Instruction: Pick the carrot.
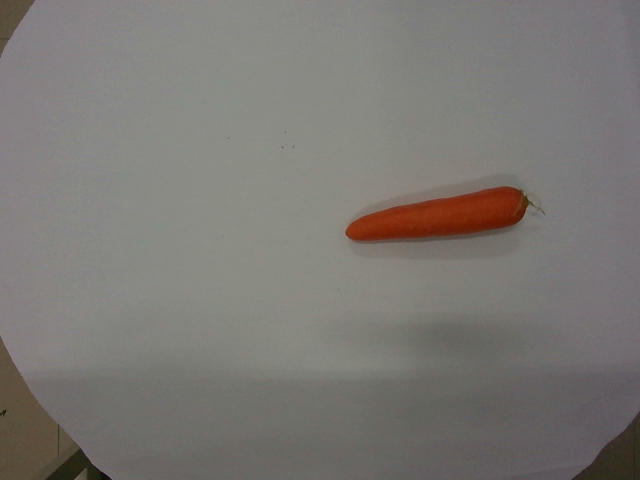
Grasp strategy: vertical